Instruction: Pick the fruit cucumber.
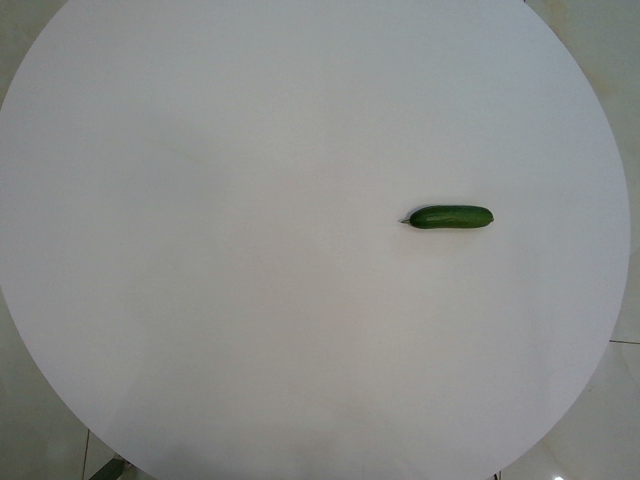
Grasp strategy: vertical